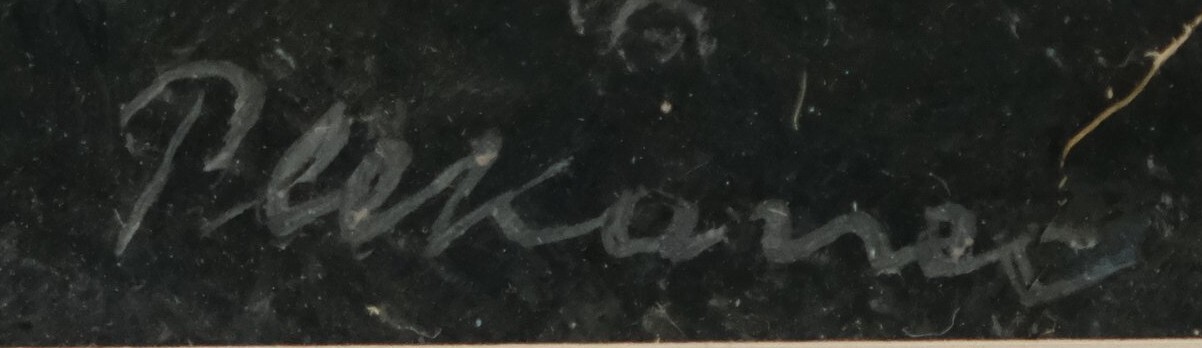
Signature of: imrich plekanec